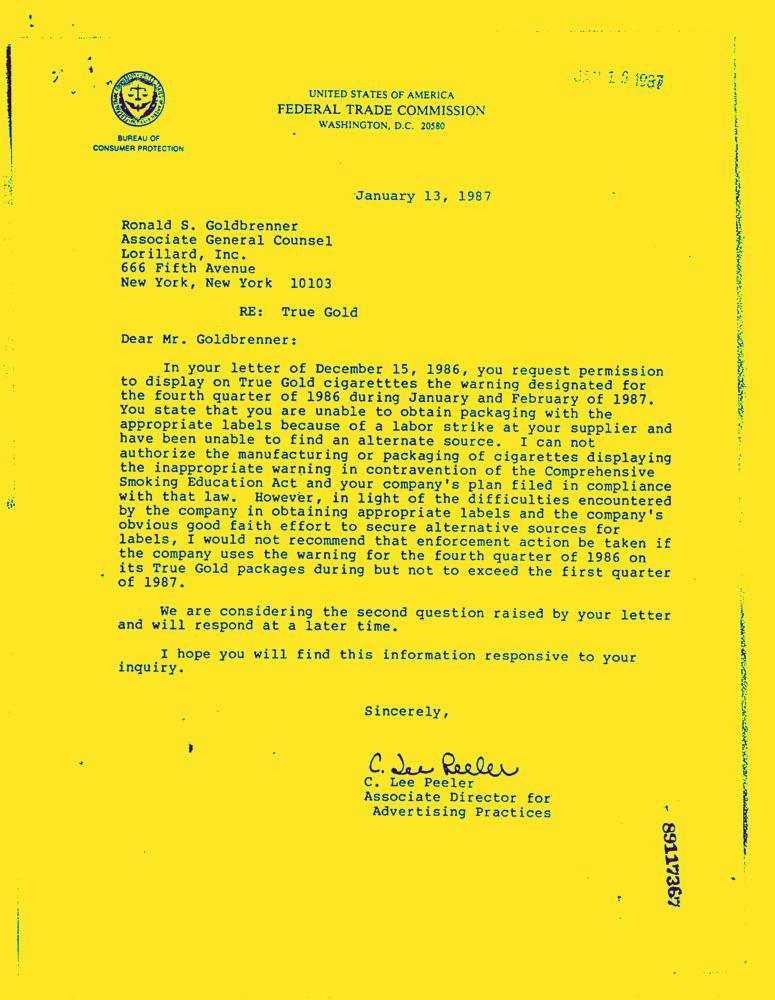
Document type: Letter-Doc